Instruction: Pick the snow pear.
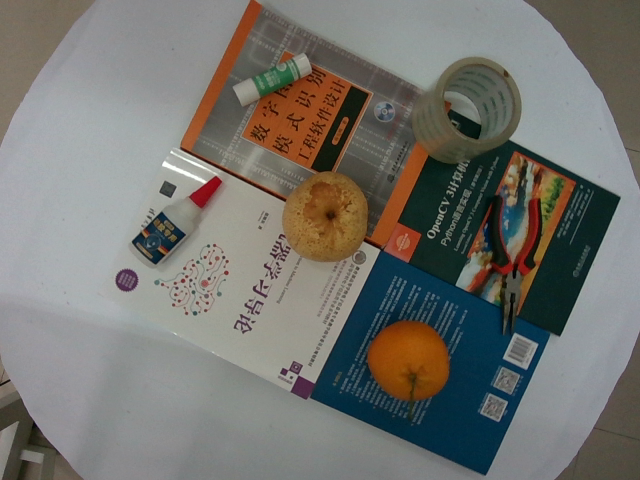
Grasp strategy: vertical